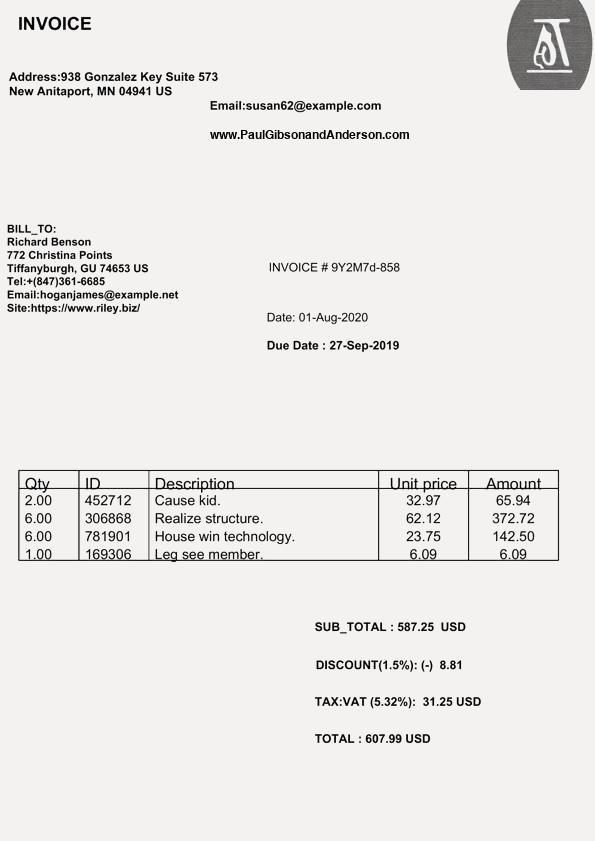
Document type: Invoice